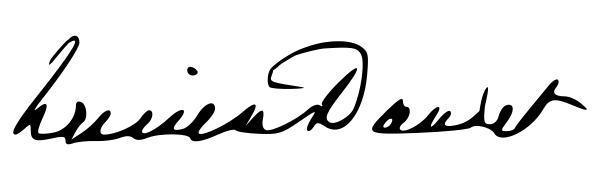
Signature of: lucien daudet